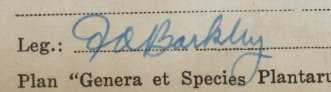
Signature of: fred alexander barkley